Question: Explain the disease:
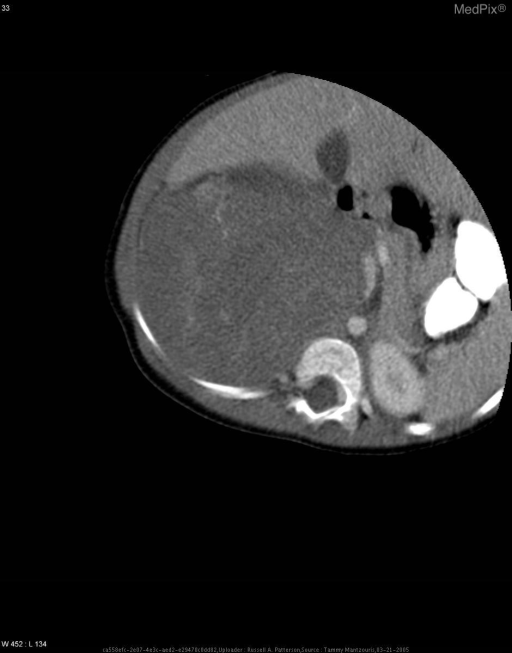
Answer: The disease is discussed as: Wilms’ tumor is the most common renal tumor of childhood, with a peak incidence at 3-4 years of age. It is thought to be due to abnormal proliferation of the metanephric blastema, without normal differentiation into tubules and glomeruli. Wilms’ tumors are histologically heterogeneous, comprised of three cell types in varying distributions: blastemal cells, stromal cells, and epithelial cells. While each of these components is variable in its level of differentiation, anaplasia (either focal or diffuse) is associated with an unfavorable prognosis. Nephroblastomatosis is characterized by the presence of multiple nephrogenic rests, which are foci of abnormally present renal blastemal cells. It is thought to be a precursor of Wilms’, as the presence of intralobular nephrogenic rests has been associated with the development of WT.

Grossly, WT is an intrarenal mass with both solid and cystic components. Although it distorts the anatomy of the collecting ducts, it rarely grows into the renal pelvis, ureter, or bladder. If invasion of the collecting system occurs, a patient may present with hematuria and/or obstruction. The tumor is usually surrounded by a pseudocapsule. It may contain areas of necrosis, which lead to hemorrhage and the appearance of cystic structures. True cysts may also be seen. Extension of the tumor mass into the corresponding renal vein is seen in about 40% of cases, and is associated with a higher incidence of surgical complications. Extension into the IVC is associated with a 40% rate of surgical complications. Large tumors that involve vital structures are associated with a higher rate of surgical complications, most notably tumor rupture which could then lead to recurrence. They are considered inoperable without preoperative chemotherapy.

Radiologically, WT may be confused with congenital mesoblastic nephroma, in the first year of life. A mesoblastic nephroma is a solitary hamartoma which consists of immature renal stromal cells. It lacks blastemal cells and neoplastic metanephric elements, making it easy to differentiate from WT pathologically. However, it is a unilateral, single, solid mass arising from the kidney that may appear heterogeneous with areas of necrosis and hemorrhage on ultrasound and/or CT. Unlike WT, mesoblastic nephroma tends to infiltrate the renal parenchyma and does not form a pseudocapsule. It is more prominent in neonates, with a peak age at diagnosis of 3.5 months; however, isolated cases of mesoblastic nephroma in childhood and adulthood have been documented. Radiation therapy and chemotherapy increase the chances for overall morbidity, while excision alone results in cure.

The National Wilms’ Tumor Study Group (NWTSG) recommends surgical staging of every case with the following breakdown:
Stage I: The tumor is isolated to the kidney and has been excised completely.
Stage II: The tumor had extended beyond the kidney but is excised completely. Capsular penetration, renal vein involvement, and renal sinus involvement may be found. Biopsy of the tumor results in some local spill.
Stage III: There is residual non-hematogenous tumor s/p resection, but it is confined to the abdomen. The resected specimen may have histologically positive margins, or part of the tumor has infiltrated the abdominal cavity. Lymph node findings are positive and/or peritoneal implants are found.
Stage IV: Hematogenous or lymph node metastasis has occurred outside the abdomen or pelvis.
Stage V: There is bilateral renal involvement at the time of diagnosis. Each side is assigned a stage from I to III, and histology is based on biopsy findings.
Postoperative chemotherapy and radiotherapy are based on surgical staging and follow the guidelines of the NWTSG:
Stage I with favorable or unfavorable histology OR Stage II with favorable histology:
- Nephrectomy
- Postoperative chemotherapy with vincristine and actinomycin D (18 week course)
Stage II with focal anaplasia OR Stage III with favorable histology or focal anaplasia:
- Nephrectomy
- Abdominal irradiation (1080 cGy)
- Chemotherapy with vincristine, actinomycin D, and doxorubicin (24 week course)
Stage IV with favorable histology or focal anaplasia:
- Nephrectomy
- Abdominal irradiation according to local stage
- Bilateral pulmonary irradiation and PCP prophylaxis
- Chemotherapy with vincristine, actinomycin D, and doxorubicin (24 week course)
Stage II through Stage IV with diffuse anaplasia:
- Nephrectomy
- Abdominal irradiation
- Whole lung irradiation
- Chemotherapy with vincristine, doxorubicin, etoposide, and cyclophosphamide (24 week course)

Ten percent of patients with Wilms’ tumor have a recognizable phenotypic syndrome, such as WAGR syndrome, Beckwith-Wiedemann syndrome, or Denys-Drash syndrome. Only 1% of Wilms’ tumors are thought to be familial in origin.